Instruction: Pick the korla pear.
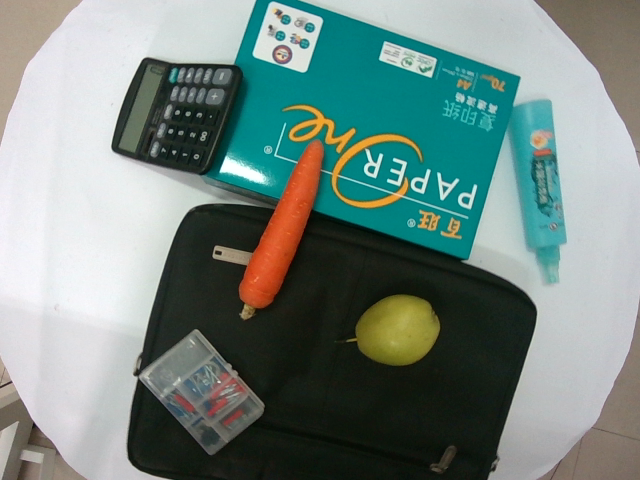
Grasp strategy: vertical